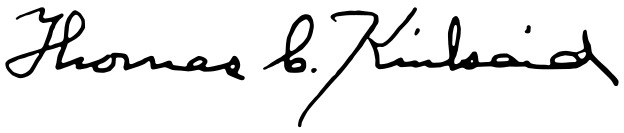
Signature of: thomas cassin kinkaid